Question: How is the property described in the document?
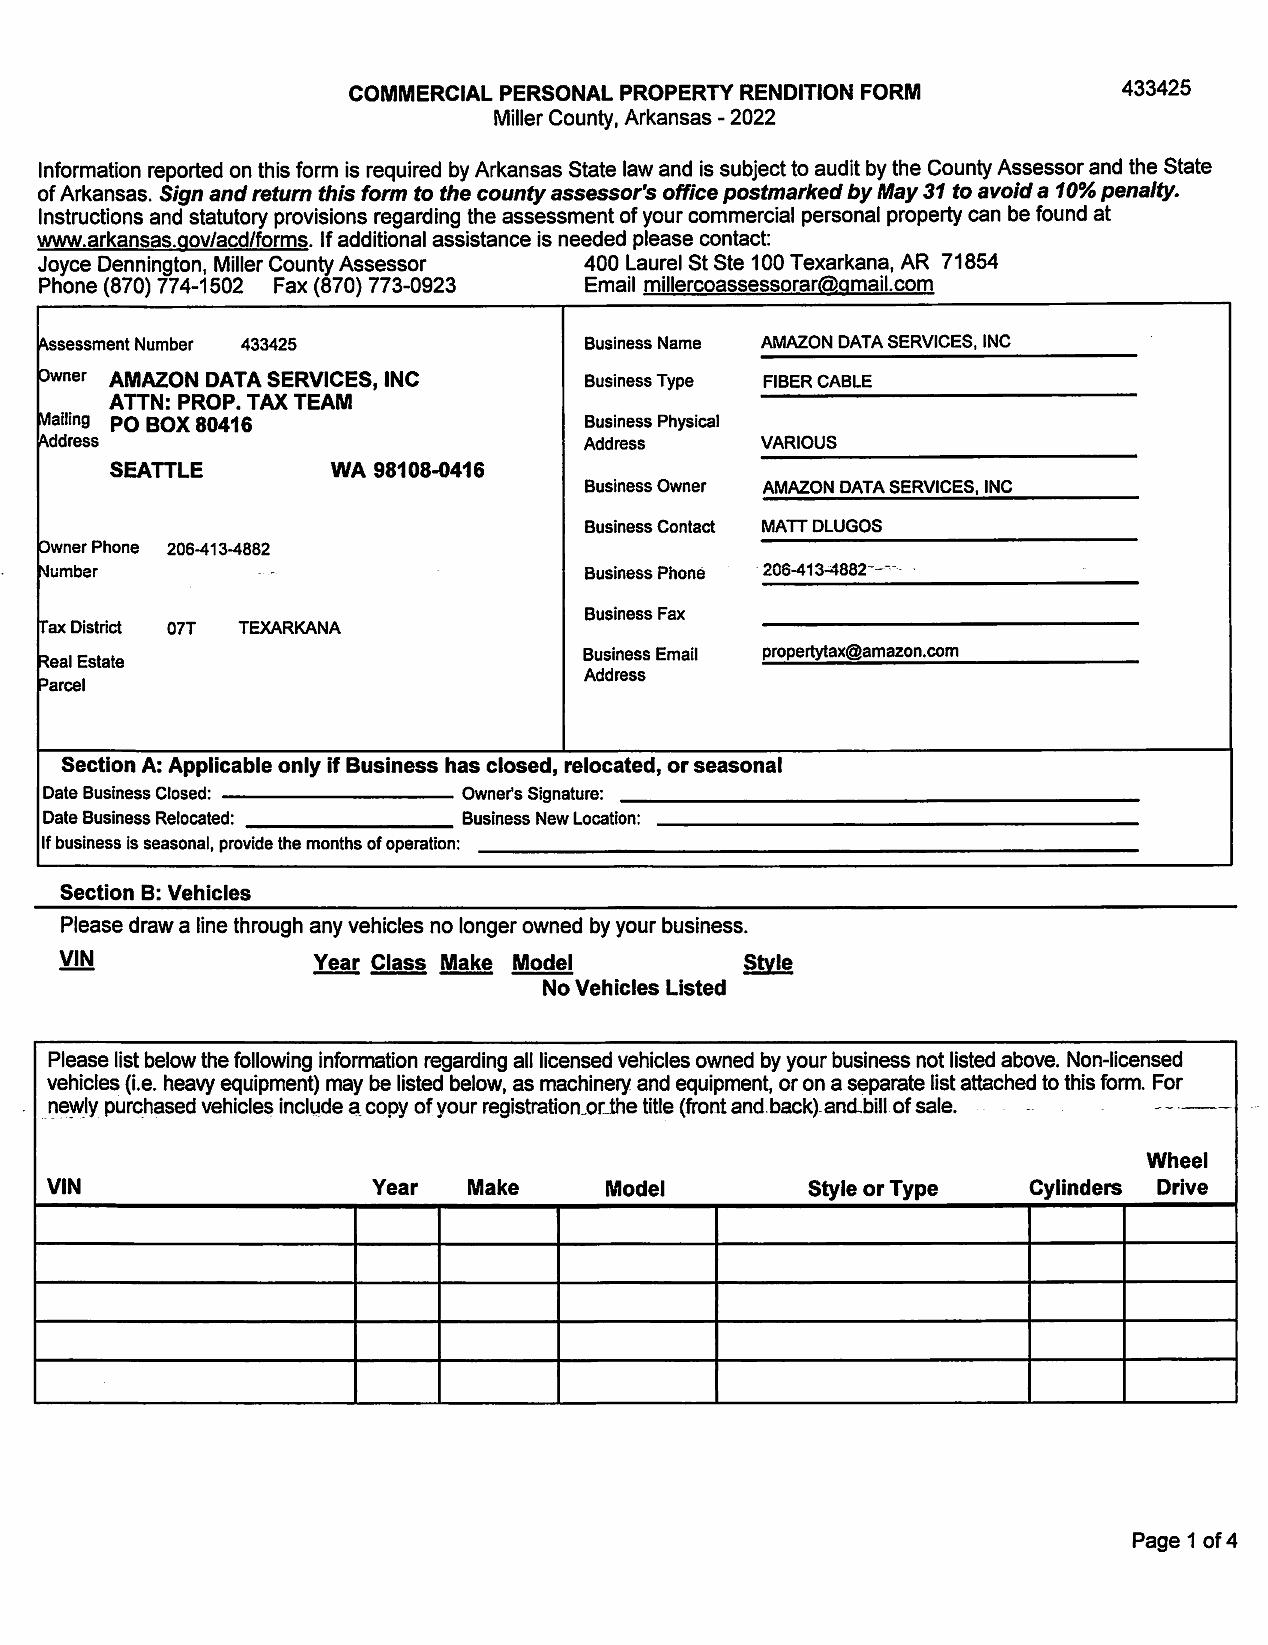
Answer: "FIBER CABLE"